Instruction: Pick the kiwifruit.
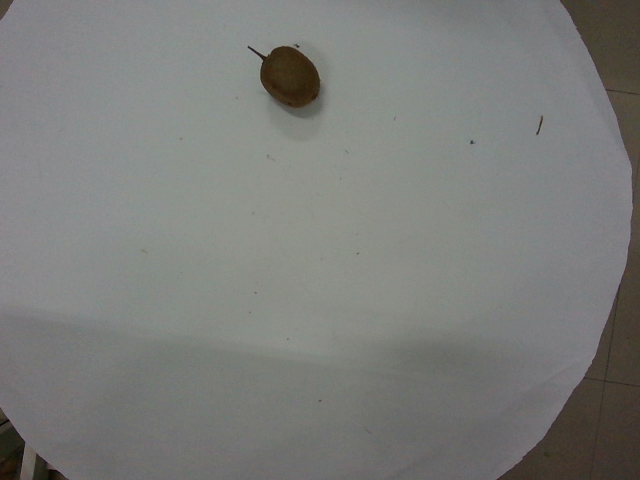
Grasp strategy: vertical